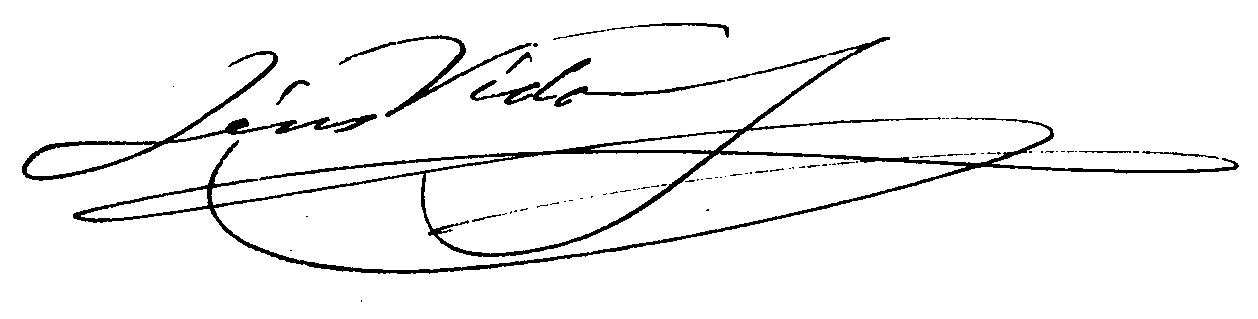
Signature of: léon vidal